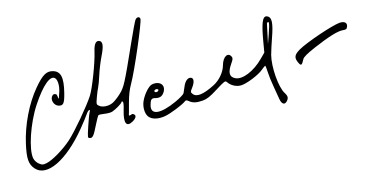
Signature of: sergei nemchinov